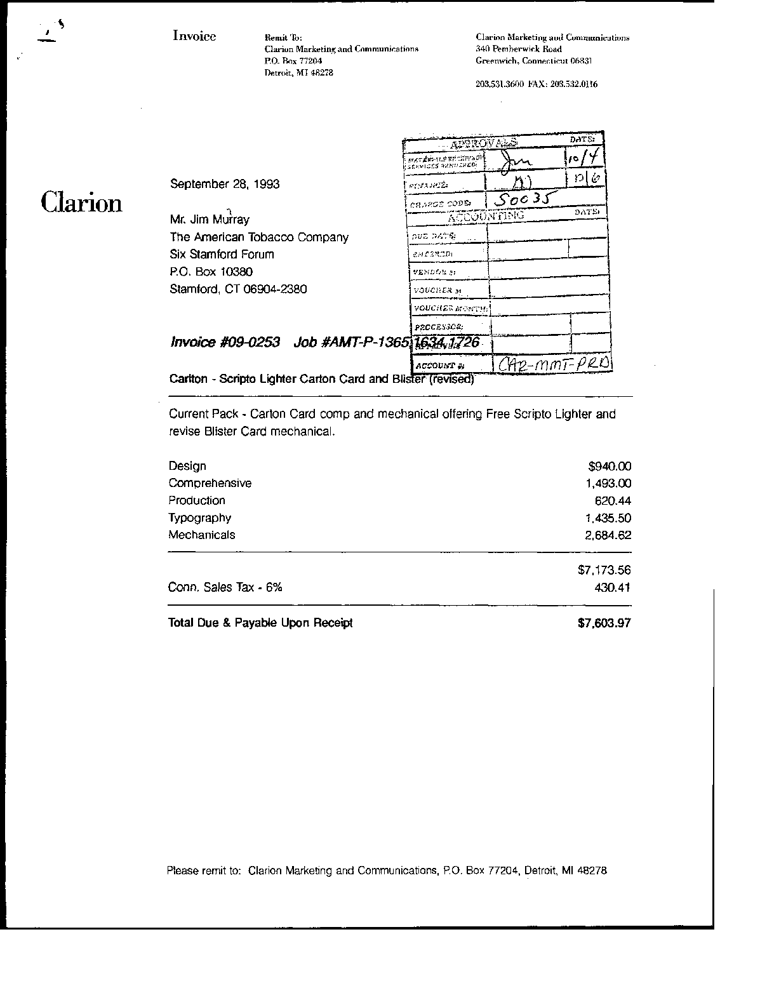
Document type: Invoice